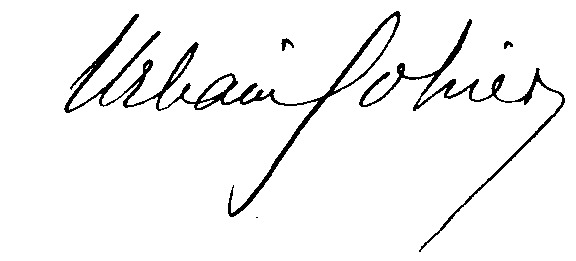
Signature of: urbain gohier